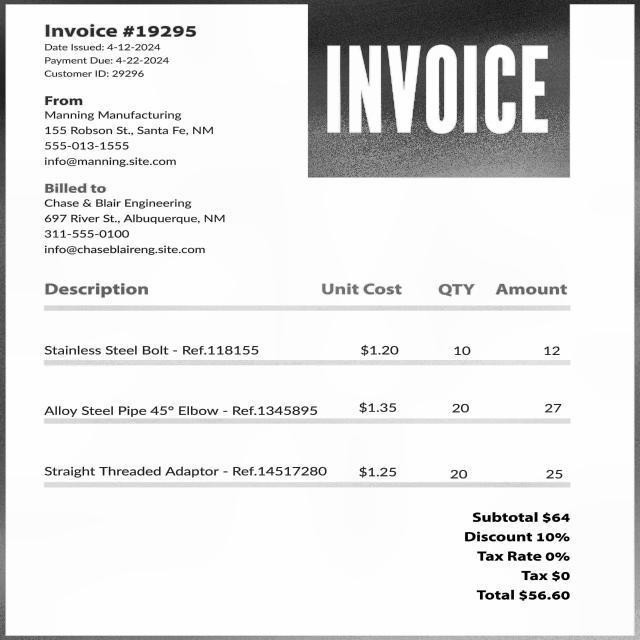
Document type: Invoice